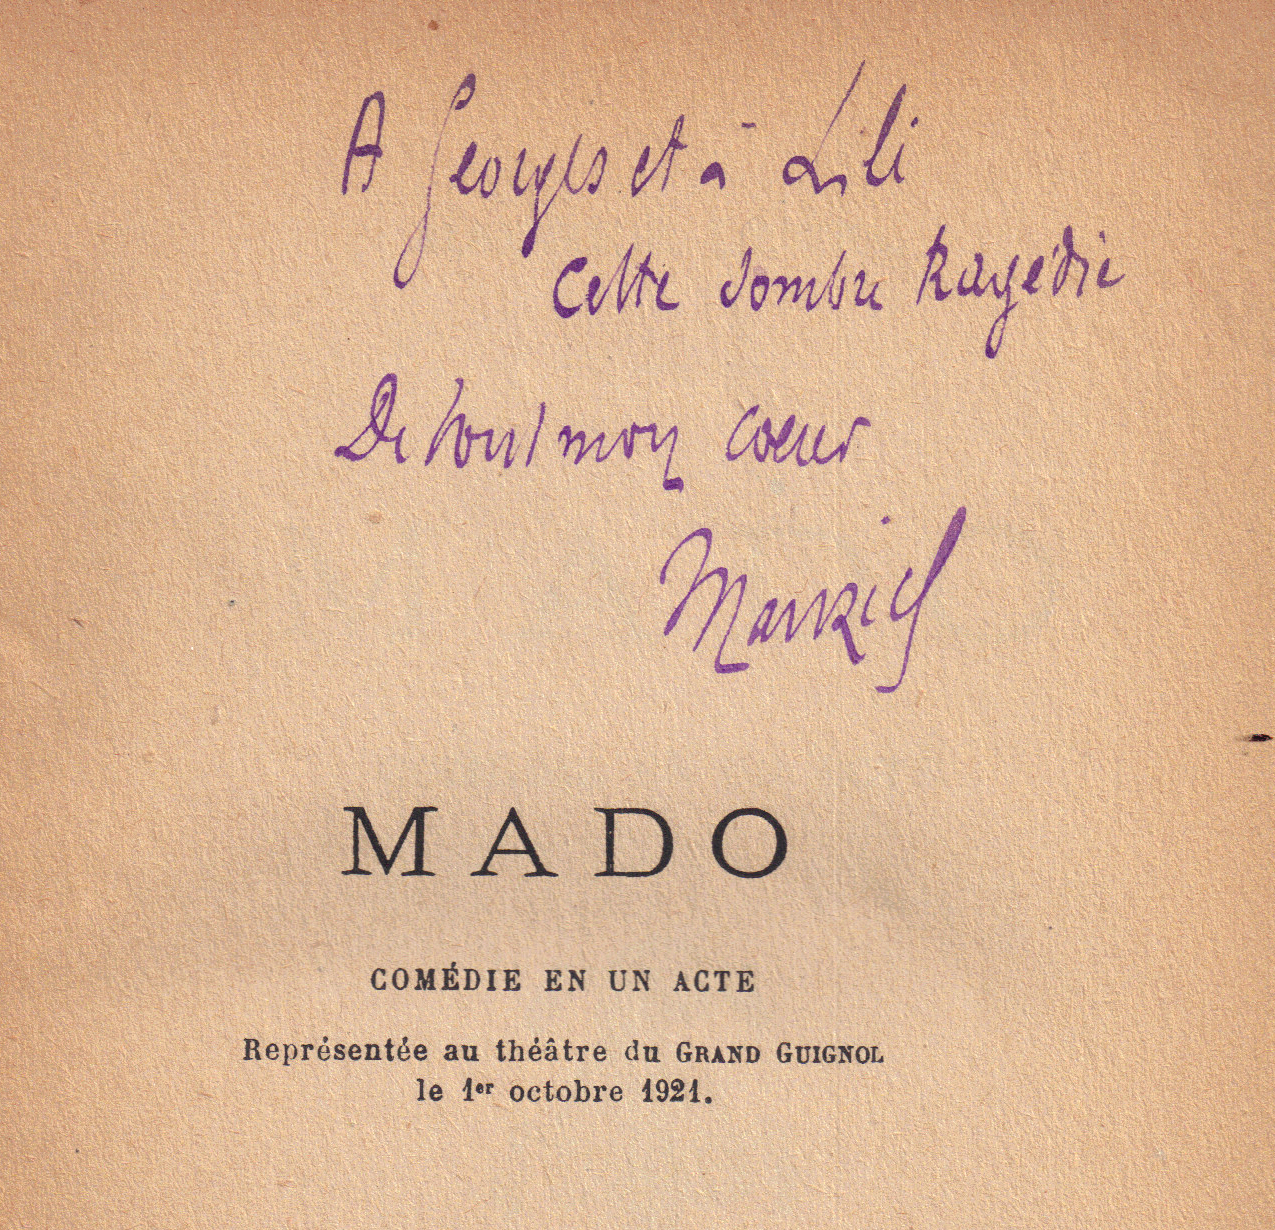
Signature of: maurice level